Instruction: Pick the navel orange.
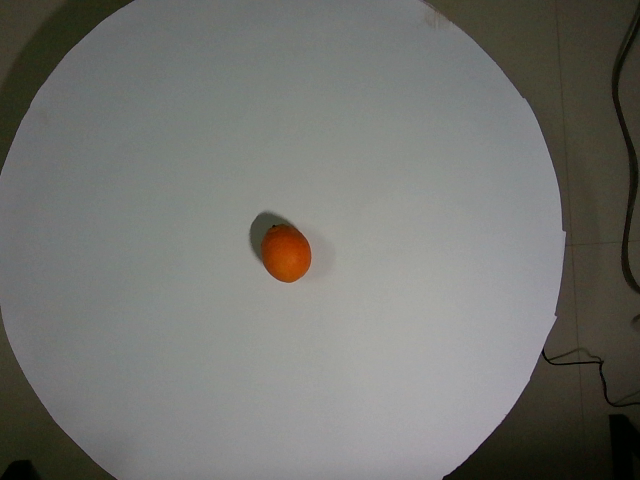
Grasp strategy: vertical